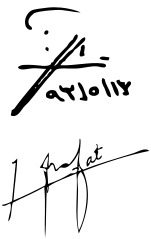
Signature of: yasser arafat